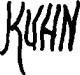
Signature of: bob kuhn